Question: What appears to be the issue?
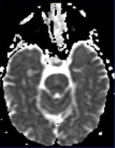
Answer: The findings suggest Central pontine MRI signal abnormalities with sparing of the peripheral pontine fibers. T1 signal hypointense, T2  and FLAIR signal hyperintense. Mild diffusion restriction with corresponding low ADC.. Replace this - DESCRIPTION OF THE IMAGE OR FINDINGS.. The patient might have a history of 50 y.o. man with EtOH abuse presenting with intoxication and hypernatremia. Complains of progressive upper and lower extremity weakness on Day 5 of admission.